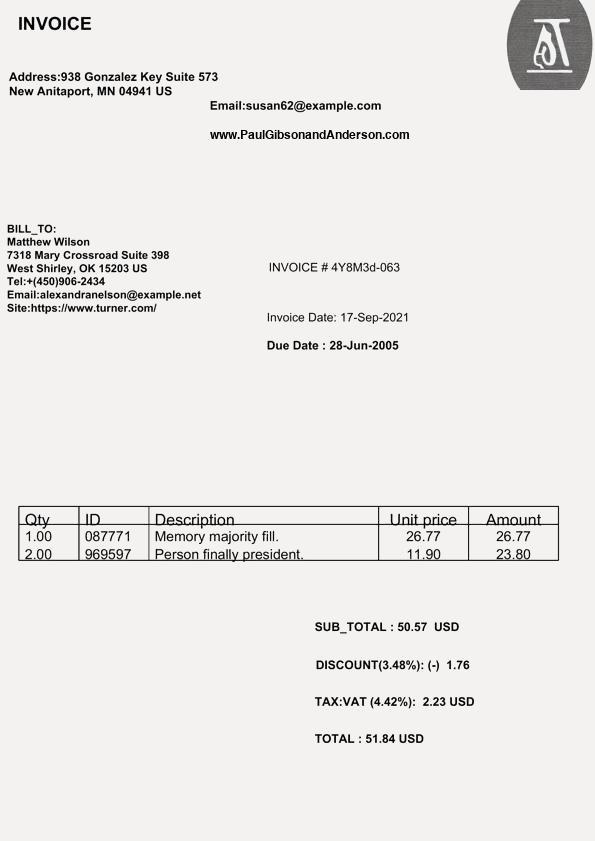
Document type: Invoice